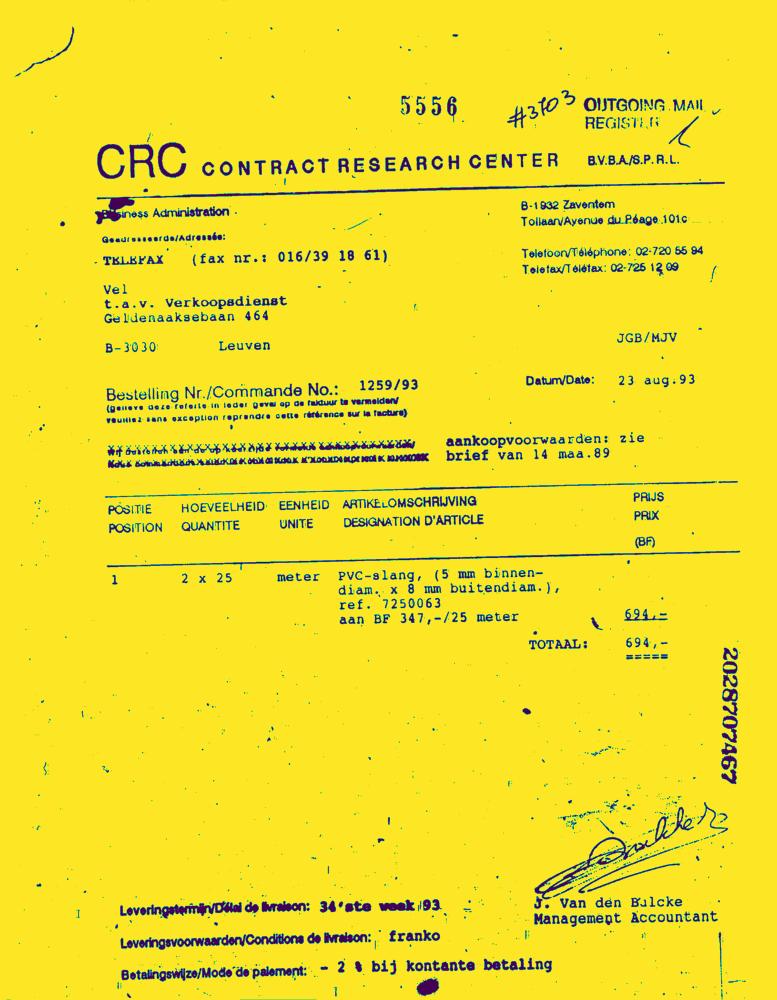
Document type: Invoice-Doc